Question: How is the property described in the document?
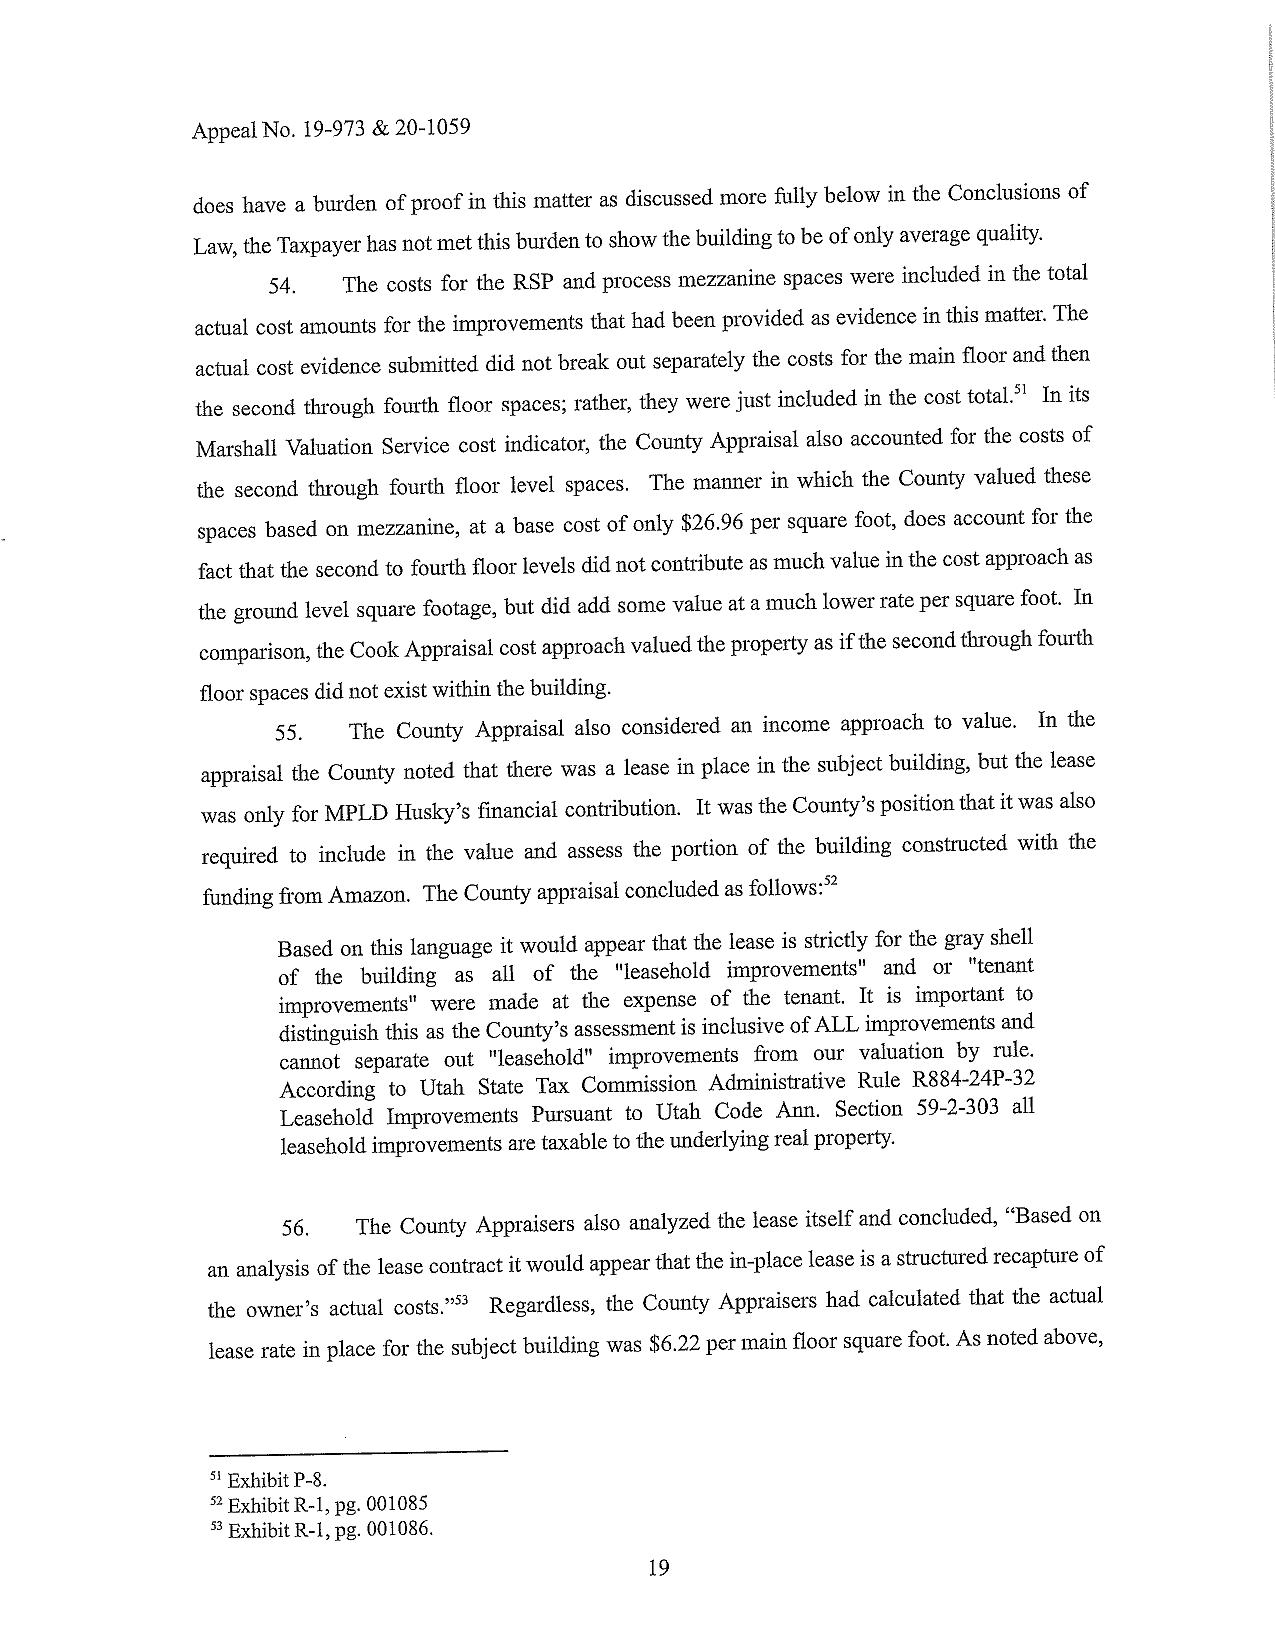
Answer: "building constructed with funding from Amazon"